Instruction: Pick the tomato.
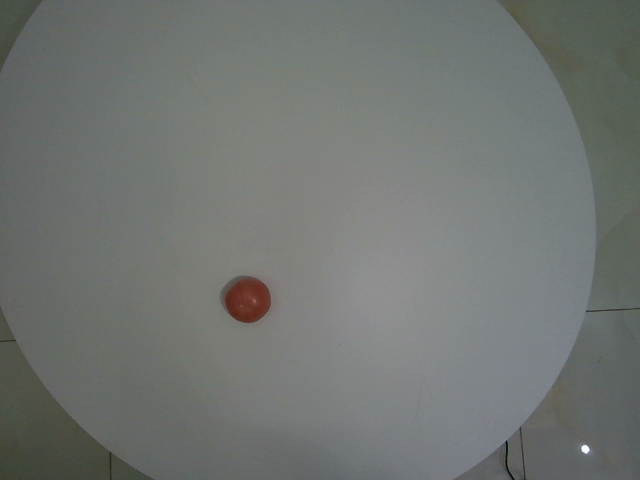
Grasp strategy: vertical